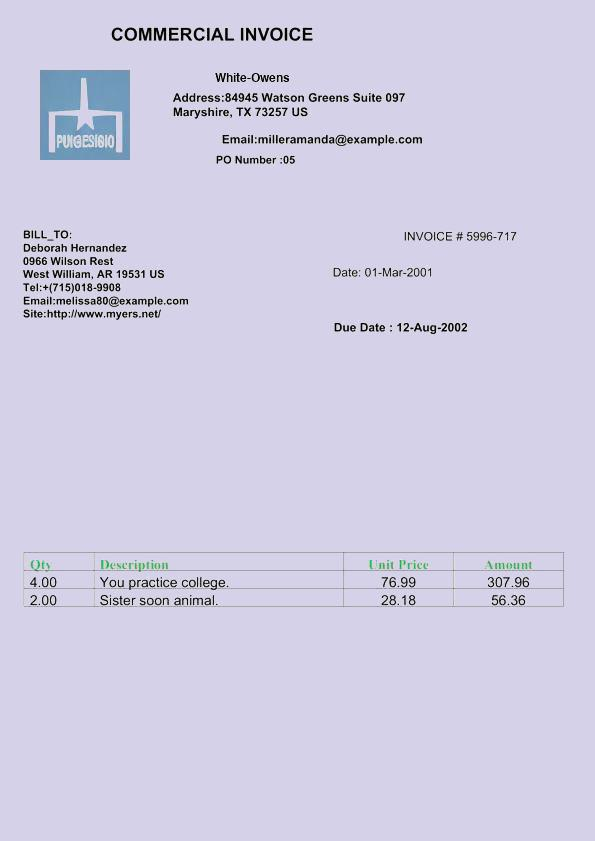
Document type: Invoice